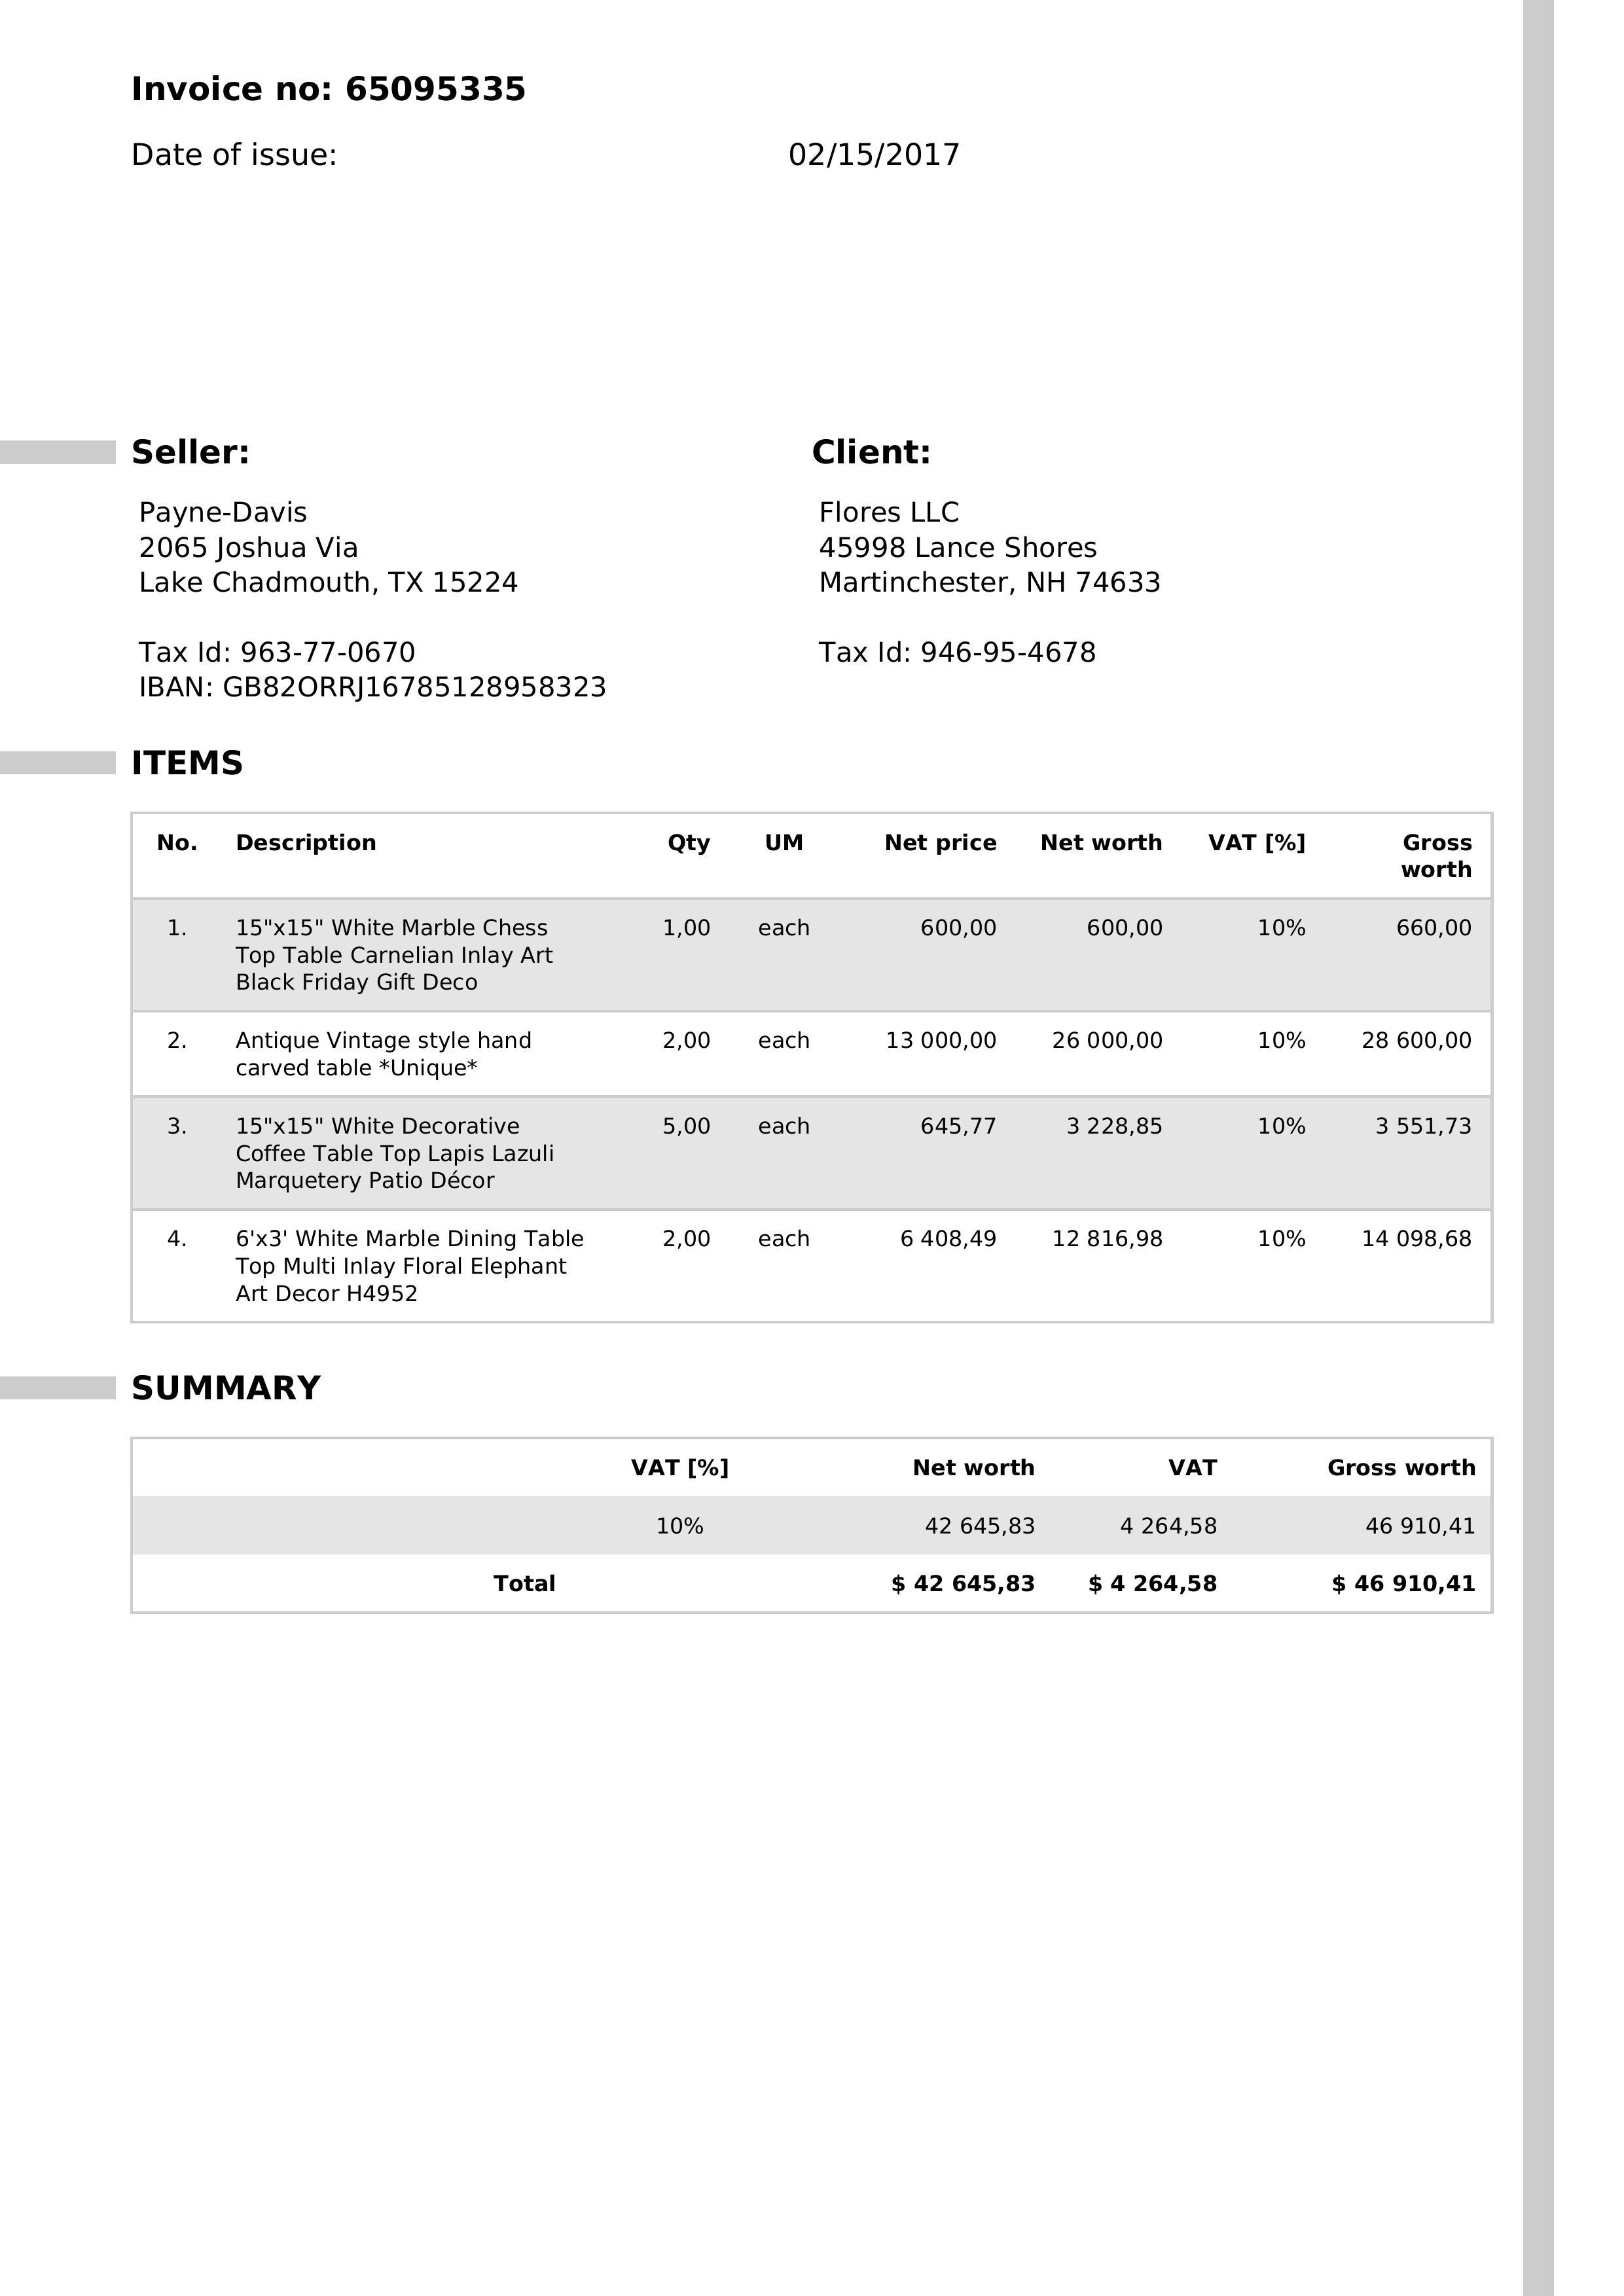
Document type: Invoice